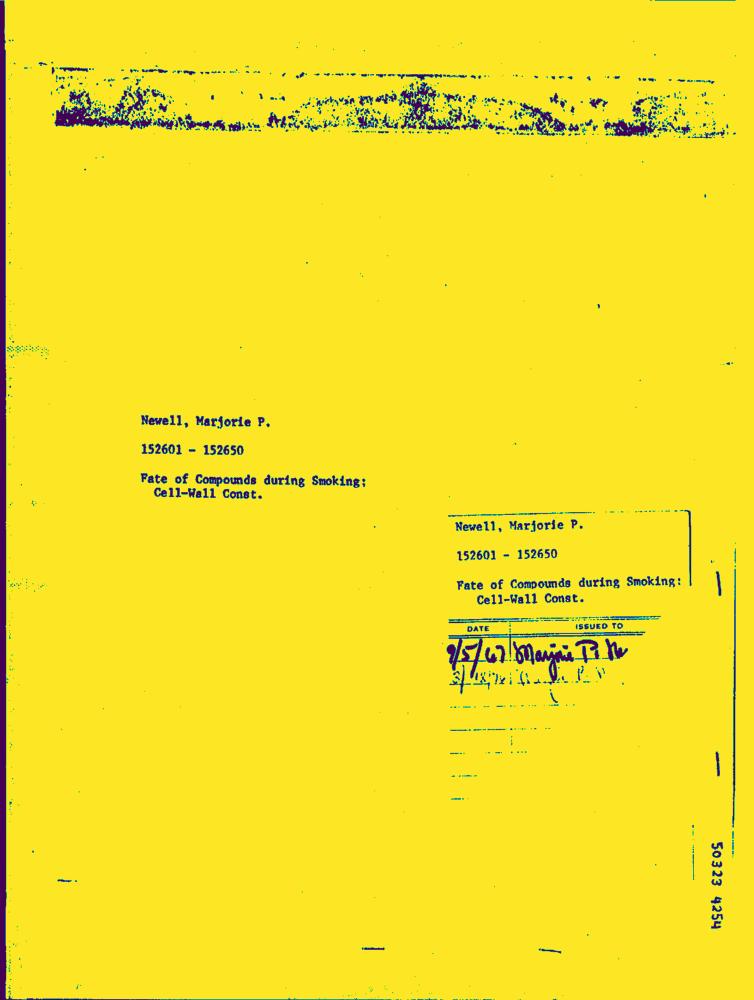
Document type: Hand-Written